Question: What is the name of the tenant mentioned in the document?
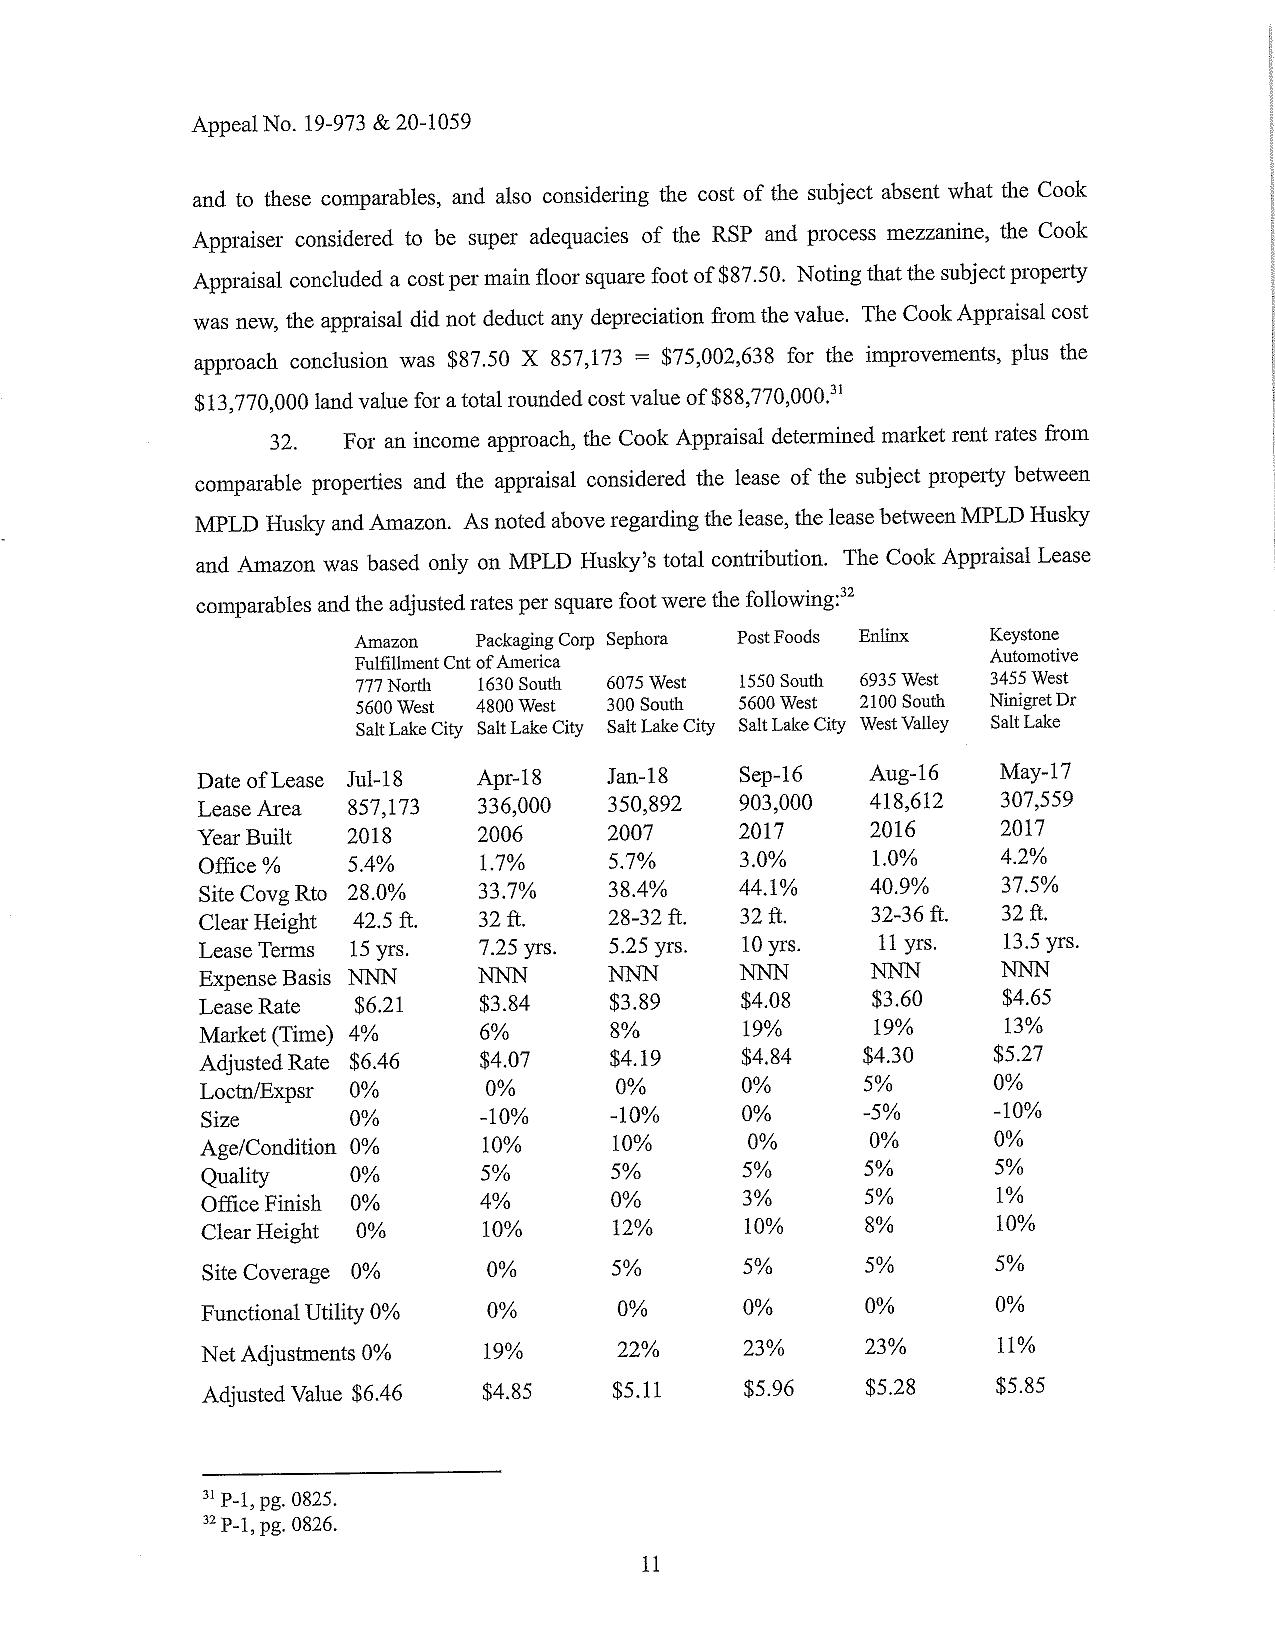
Answer: "MPLD Husky, Amazon"